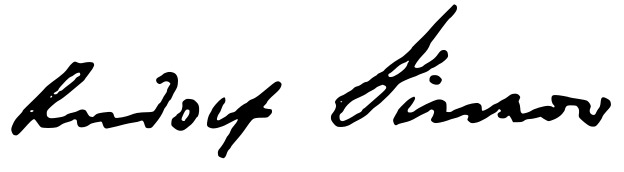
Signature of: rudolf virchow